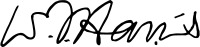
Signature of: william torrey harris